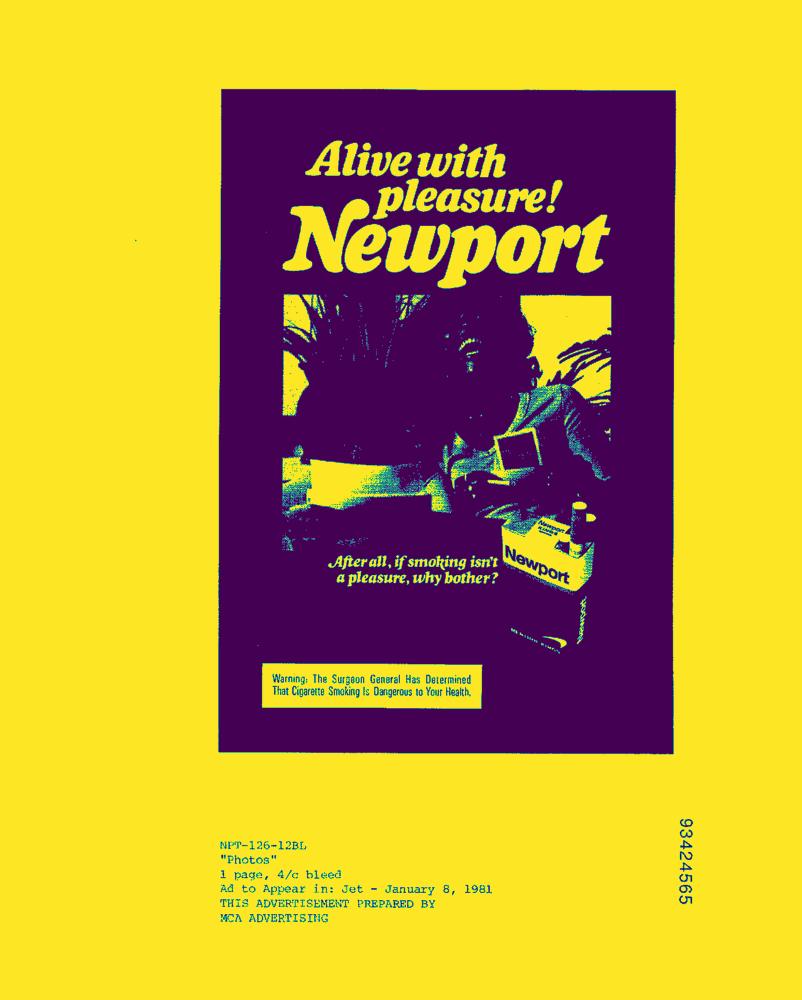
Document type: AD